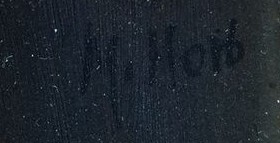
Signature of: max horb